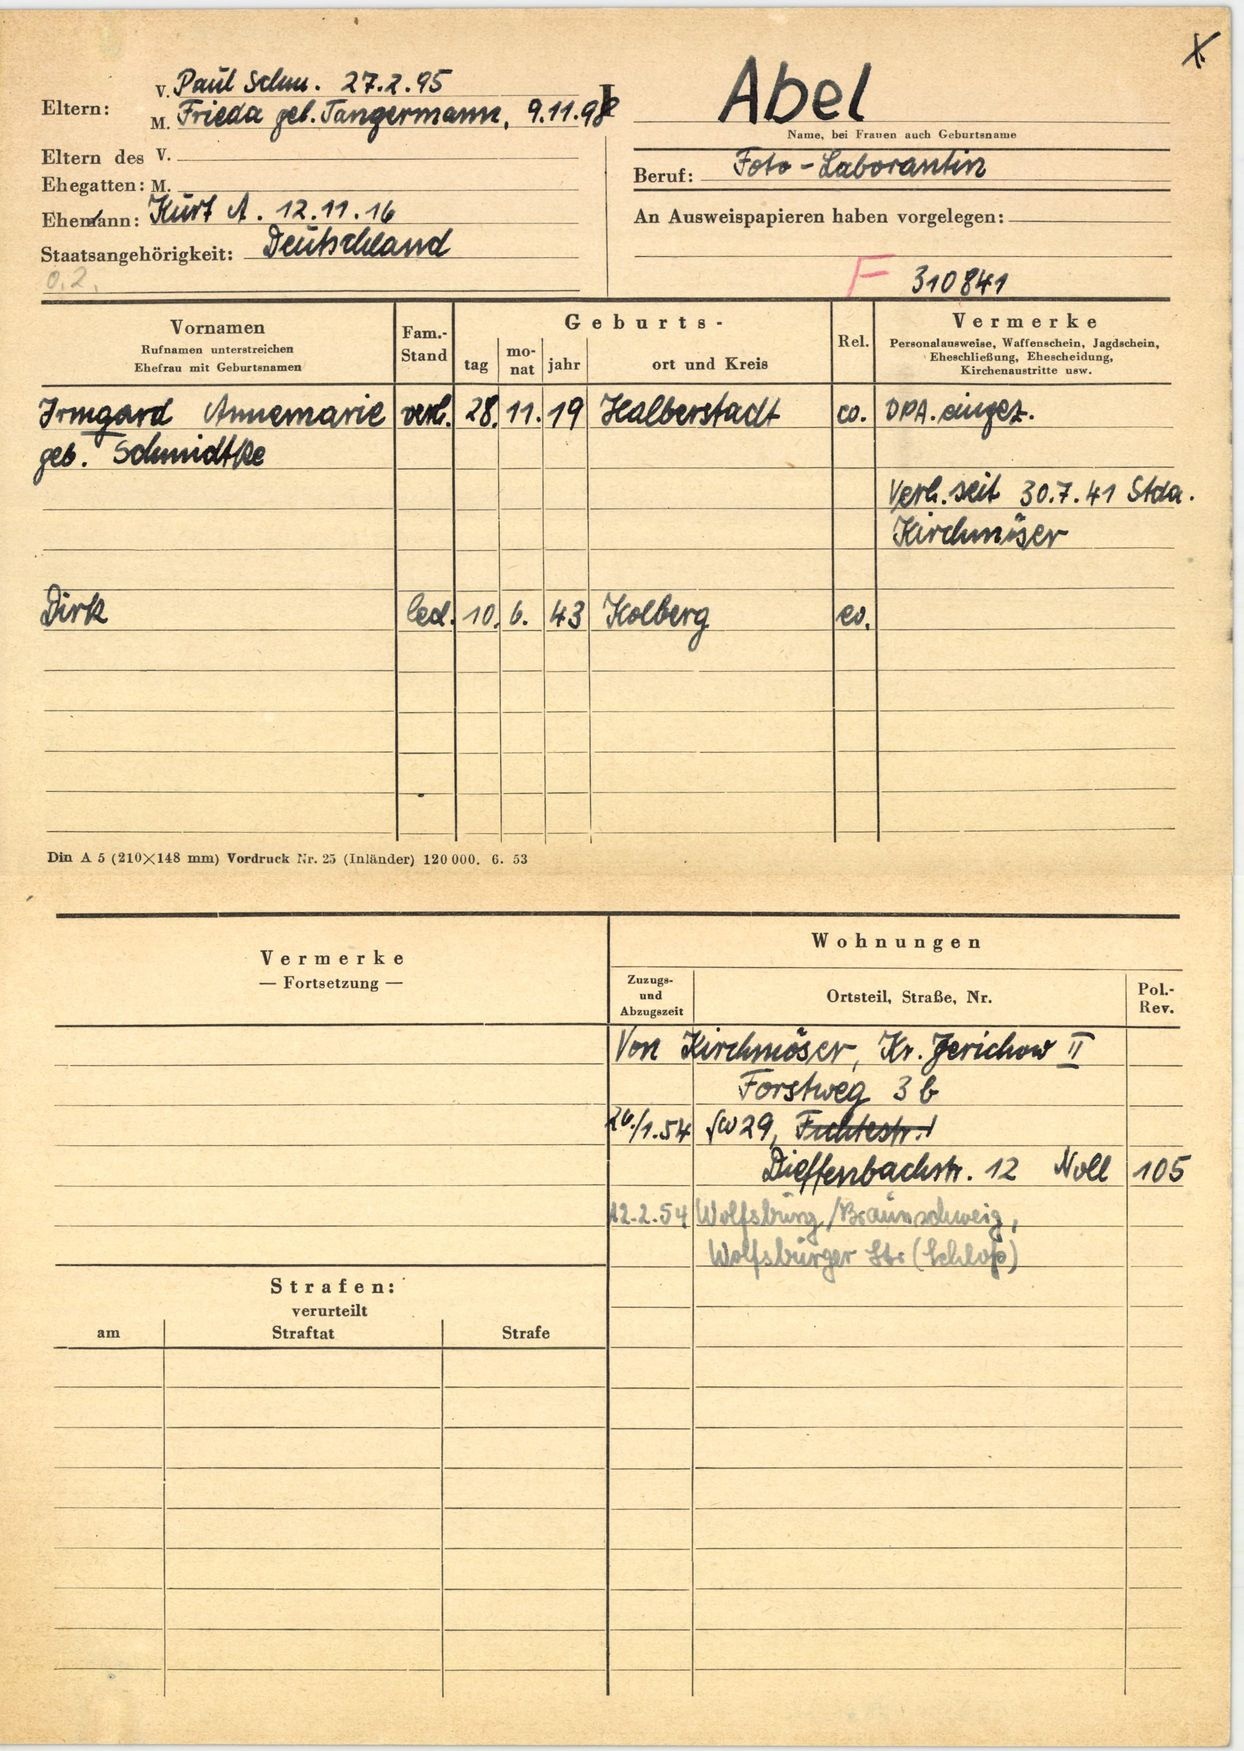
Abel